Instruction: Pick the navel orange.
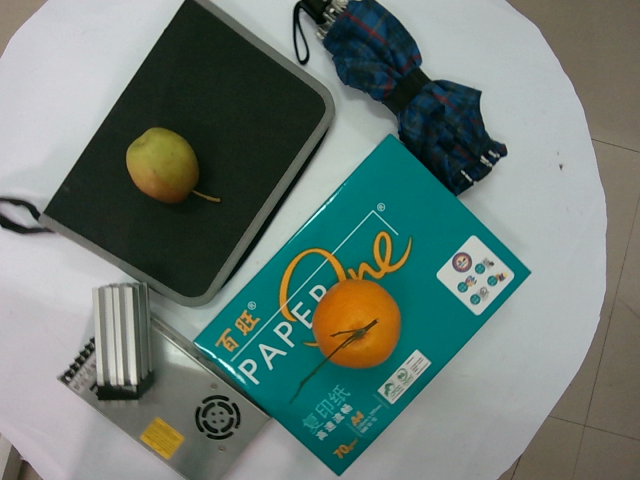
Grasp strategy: vertical